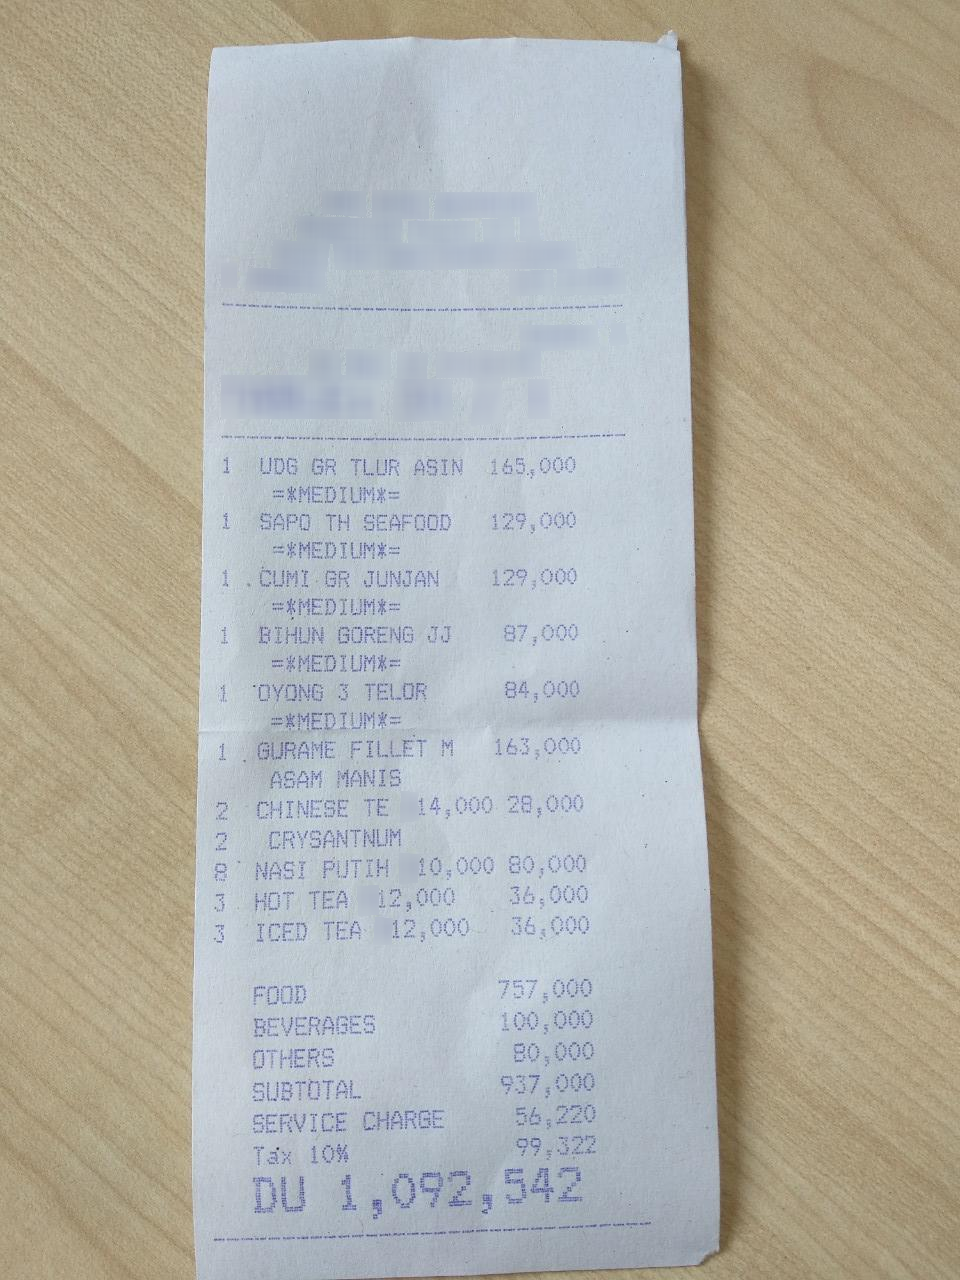
Number of items: 11
Subtotal: 937,000
Service charge: 56,220
Tax: 99,322
Other charges: 757,000 100,000 80,000
Total: 1,092,542
OCR text regions:
text: 1
text: UDG
text: GR
text: TLUR
text: ASIN
text: =*MEDIUM*=
text: 165,000
text: 1
text: SAPO
text: TH
text: SEAFOOD
text: =*MEDIUM*=
text: 129,000
text: 1
text: CUMI
text: GR
text: JUNJAN
text: =*MEDIUM*=
text: 129,000
text: 1
text: BIHUN
text: GORENG
text: JJ
text: =*MEDIUM*=
text: 87,000
text: 1
text: OYONG
text: 3
text: TELOR
text: =*MEDIUM*=
text: 84,000
text: 1
text: GURAME
text: FILLET
text: M
text: ASAM
text: MANIS
text: 163,000
text: 2
text: CHINESE
text: TE
text: 14,000
text: 28,000
text: 2
text: CRYSANTNUM
text: 8
text: NASI
text: PUTIH
text: 10,000
text: 80,000
text: 3
text: HOT
text: TEA
text: 12,000
text: 36,000
text: 3
text: ICED
text: TEA
text: 12,000
text: 36,000
text: SUBTOTAL
text: 937,000
text: SERVICE
text: CHARGE
text: 56,220
text: Tax
text: 10%
text: 99,322
text: FOOD
text: 757,000
text: BEVERAGES
text: 100,000
text: OTHERS
text: 80,000
text: DU
text: 1,092,542